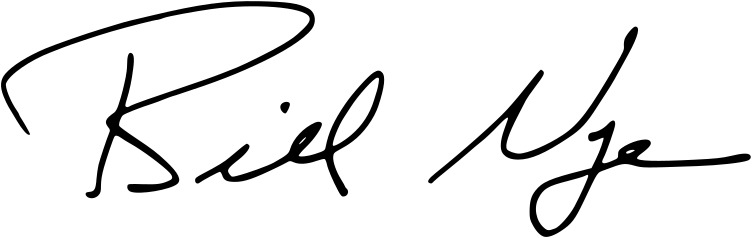
Signature of: q2619019